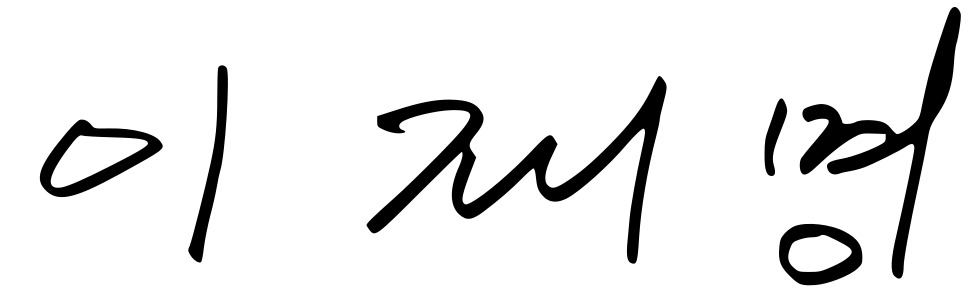
Signature of: lee jae myung